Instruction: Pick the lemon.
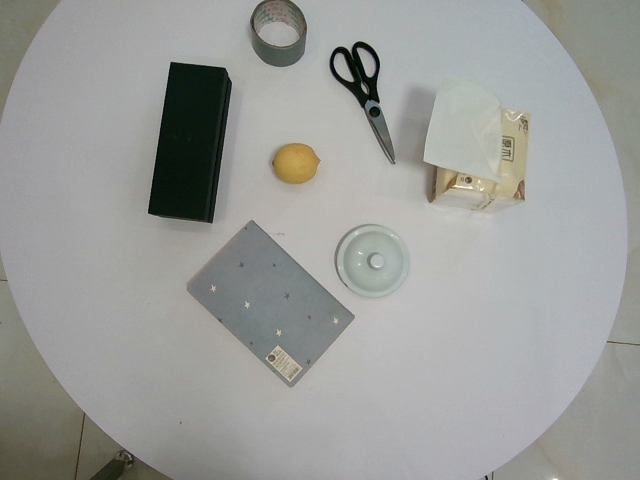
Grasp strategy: vertical